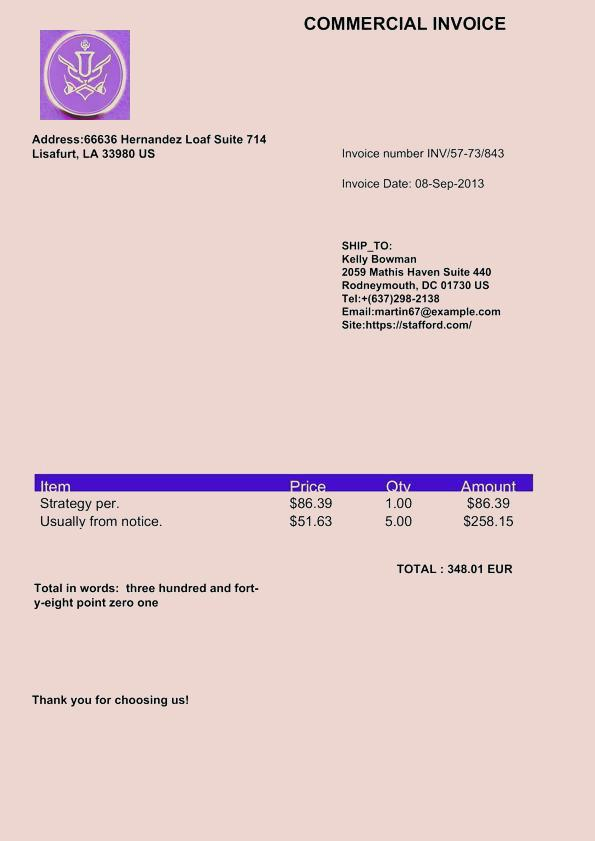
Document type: Invoice